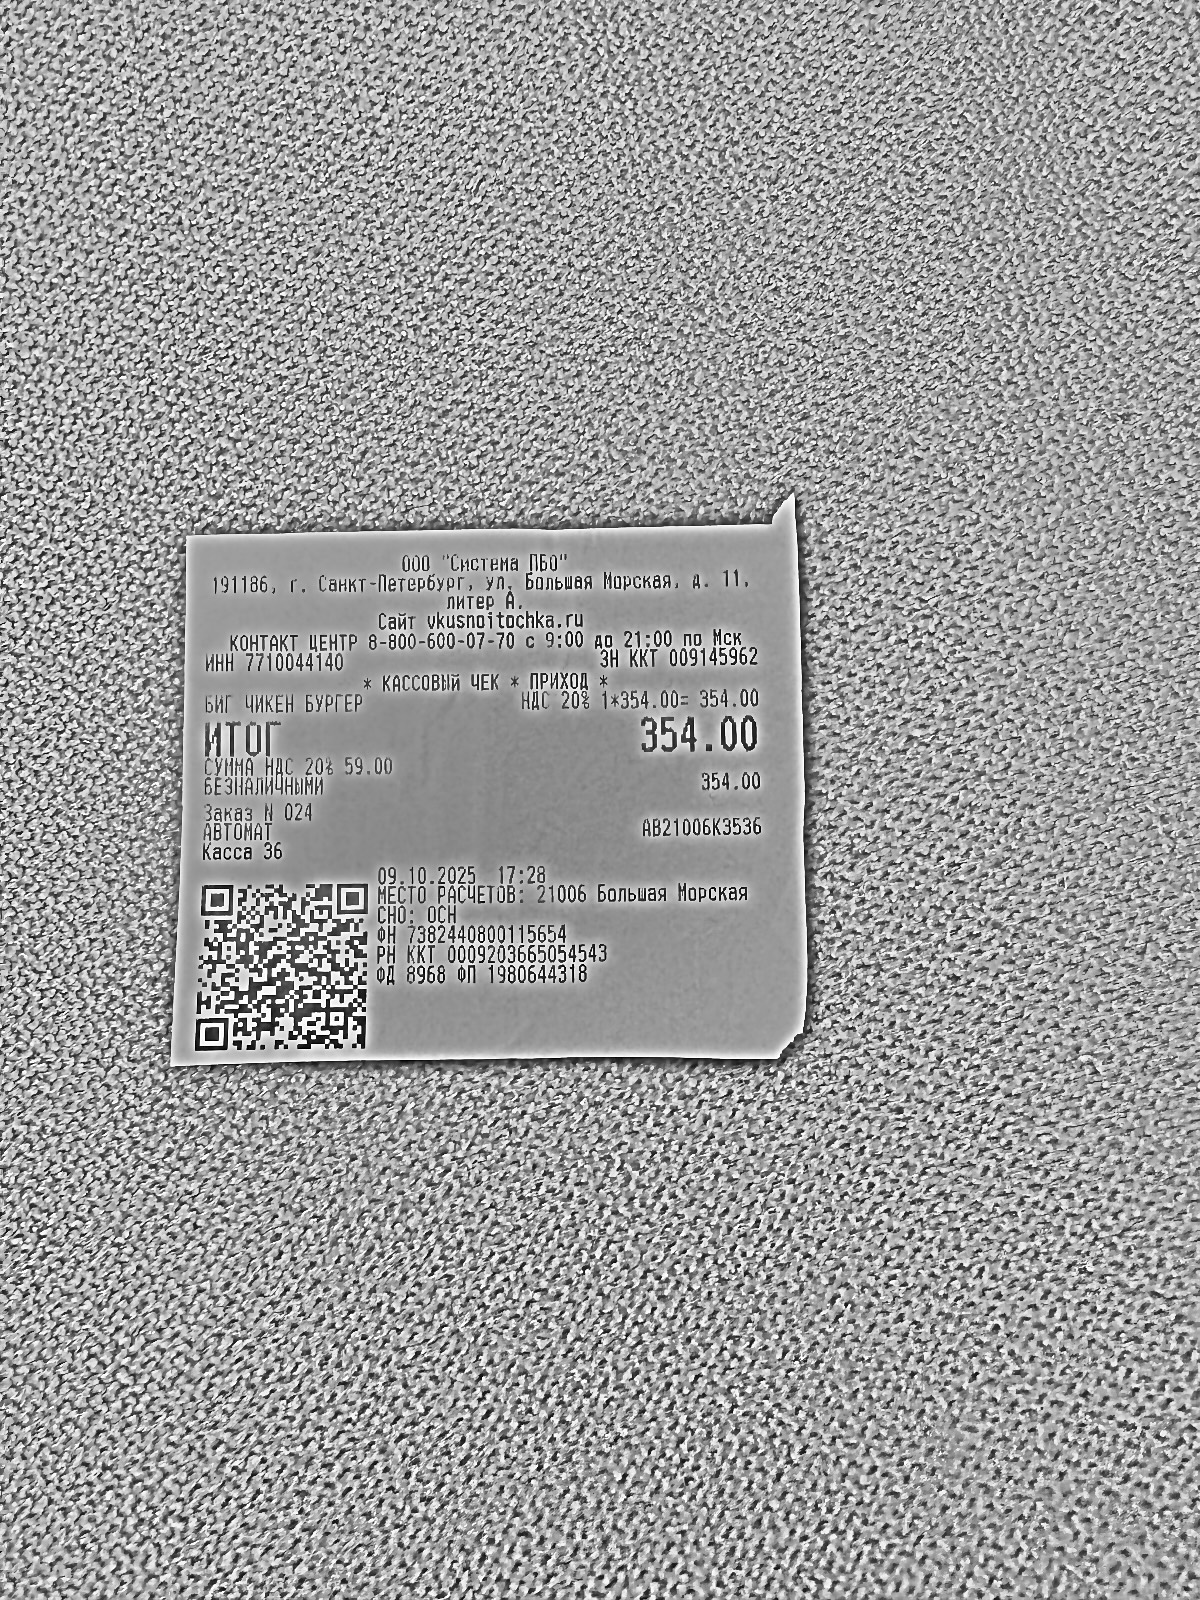
Продавец: ООО "Система ПБО"
ИНН: 7710044140
Дата: 09.10.2025
Товары: БИГ ЧИКЕН БУРГЕР
Количество: 1.000
Цена: 354.00
Сумма: 354.00
Итого: 354.00